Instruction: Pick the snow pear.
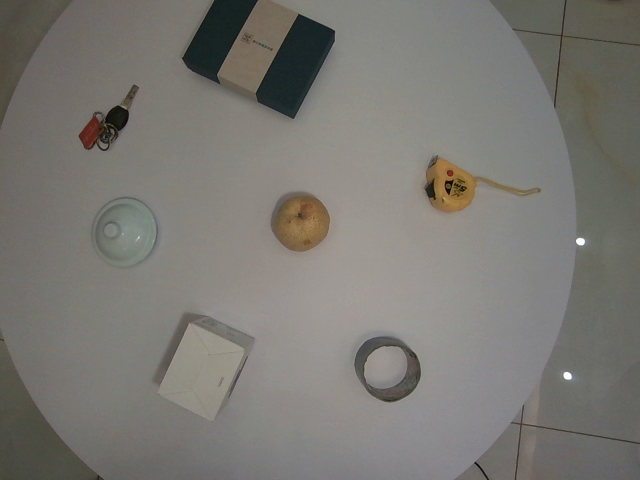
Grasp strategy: vertical